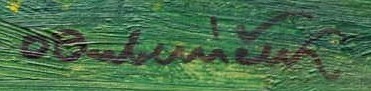
Signature of: ota bubeníček